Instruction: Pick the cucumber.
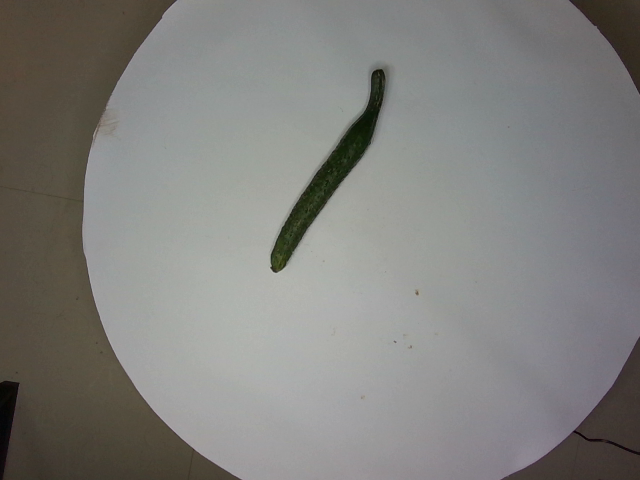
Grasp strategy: vertical